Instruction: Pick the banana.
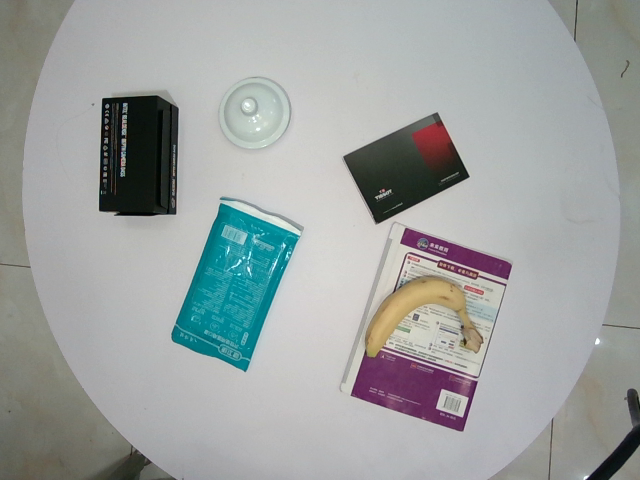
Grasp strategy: vertical